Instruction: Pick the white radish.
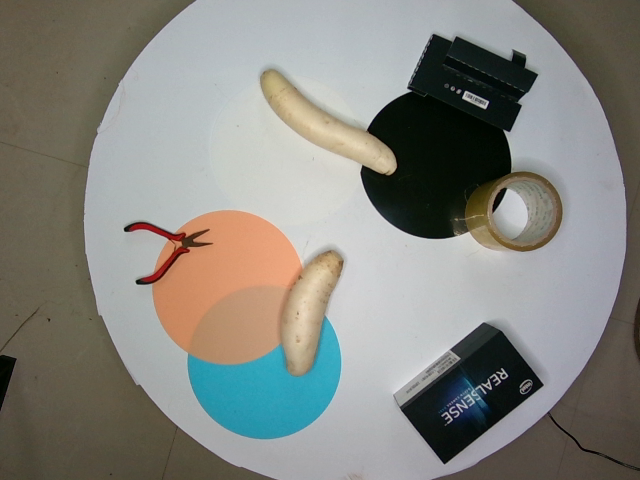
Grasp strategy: vertical